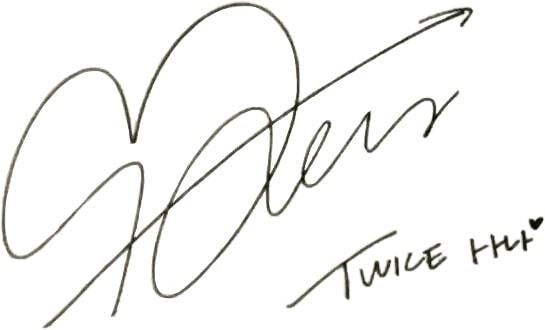
Signature of: minatozaki sana